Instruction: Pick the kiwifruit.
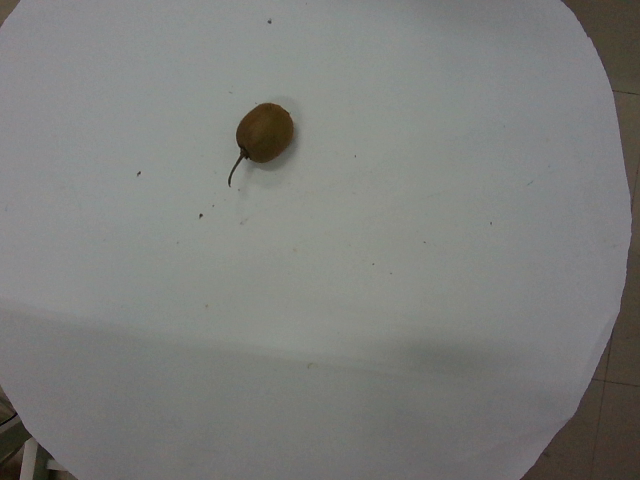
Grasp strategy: vertical